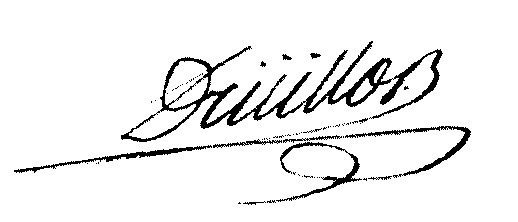
Signature of: pierre druillon